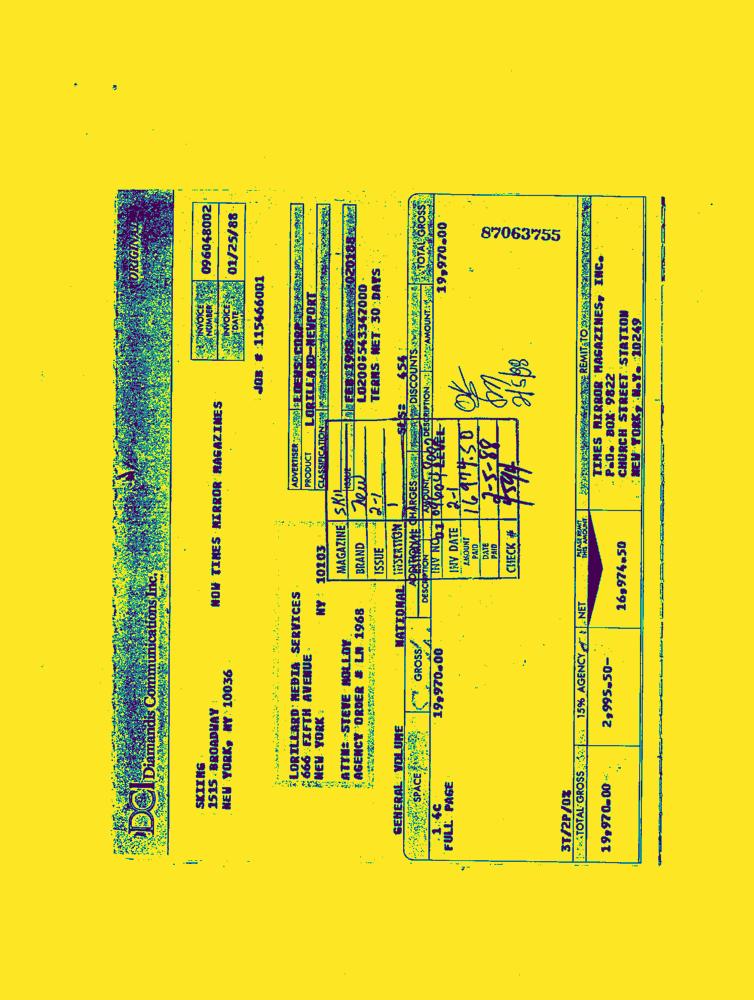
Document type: Invoice-Doc